Question: Describe the condition in detail:
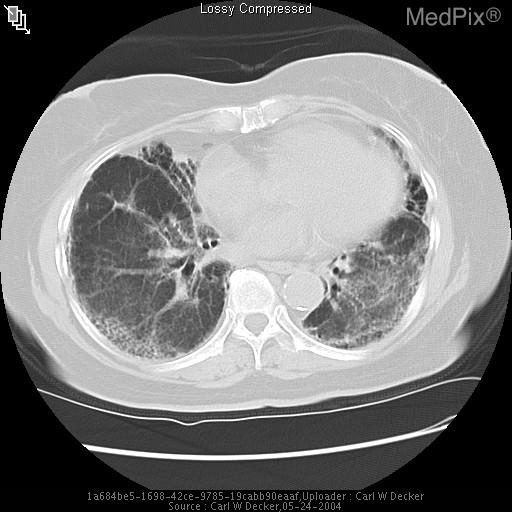
Answer: The disease is discussed as: INTERSTITIAL LUNG DISEASE --- The lung interstitium is composed of three components: bronchoarterial (axial), peripheral and parenchymal (using the terminology of Fraser and Pare). The axial component consists of the bronchovascular couplets (bronchiole and accompanying pulmonary artery). The peripheral space is composed of pulmonary veins and paired lymphatics and run within the interlobular septa. The peripheral component is continuous with the pleura. Finally, the interstitial parenchyma consists of the gas exchanging components of the lung (i.e. the walls of the alveoli). An understanding of these components allows one to think logically of the disease categories which affect the lung interstitium. This is especially true is regard to the interpretation of HRCT.

While there are numerous methods by which to categorize ILD none are completely satisfying for ILD consists of a broad array of processes that share similar histopathologic and radiographic manifestations. Broadly they may be categorized as follows: (1) interstitial pneumonias (UIP, DIP), (2) diffuse infiltrative processes characterized by granuloma formation [e.g. sarcoidosis], (3) lymphocytic interstitial pneumonia, (4) pneumoconioses, (5) ILD associated with cysts [LAM and EG], (6) disorders characterized by interlobular septal thickening (pulmonary edema, pulmonary alveolar proteinosis and primary lymphangitic carcinomatosis), (7) eosinophilic syndromes, (8) pulmonary hemorrhage syndromes and (9) vasculitis. The combination of radiographic, clinical and laboratory findings are usually necessary to make a diagnosis and biopsy may be necessary to be definitive.

PULMONARY ALVEOLAR PROTEINOSIS ---- PAP was shown to complicate the underlying COPD in the case presented. As noted above, PAP is within the category of diseases associated with interlobular septal thickening. Populations at risk for development of PAP include the immunocompromised (e.g lymphopenia in children and leukemia in adults); humans exposed to high concentrations of silicon dioxide; those infected with a variety of microorganisms (especially Nocardia, Aspergillus and Cryptococcus).

PATHOLOGIC FINDINGS IN PAP show the alveoli to be filled with fine granular material which stains positive with periodic acid-Schiff stain (PAS+). Further histopathologic findings which may be present include: air-spaces filled with cholesterol crystals as well as needle-shaped crystals and laminated bodies (probably cellular fragments) and degenerating macrophages. Rarely interstitial fibrosis is present.

RADIOGRAPHICALLY PAP was first described in a group of 27 patients in 1958. All demonstrated perihilar vaguely nodular air-space consolidation on plain film.  Less severe disease may manifest as ground-glass opacity only. In general, findings may range from ill defined nodular densities or patchy areas of confluence confined to the lower lung to diffuse consolidation throughout both lungs. On conventional CT PAP may manifest as ill defined consolidation, while on HRCT the characteristic “crazy-paving” may be evident. This latter finding is secondary to a fine linear pattern forming (3-10mm) polygonal shapes superimposed on a background of GGO. Of special note is the fact that “crazy-paving” is NOT pathognomonic of PAP. Differential considerations include BAC, lipid pneumonia, pulmonary hemorrhage, hydrostatic and permeability pulmonary edema, and bacterial pneumonia.